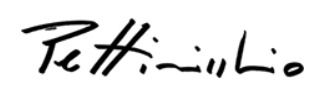
Signature of: umberto pettinicchio